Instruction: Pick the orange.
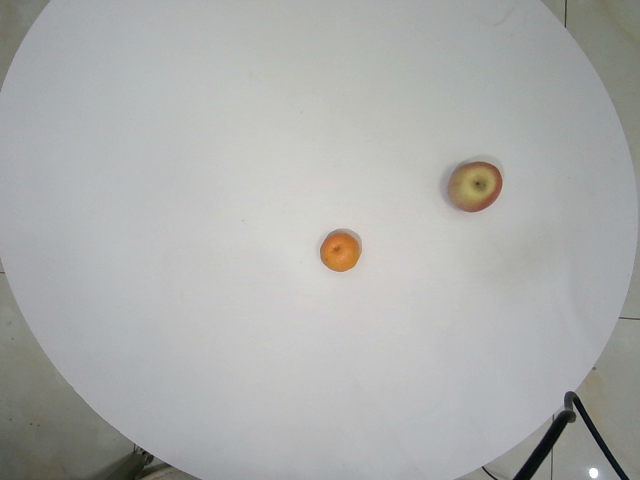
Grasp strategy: vertical